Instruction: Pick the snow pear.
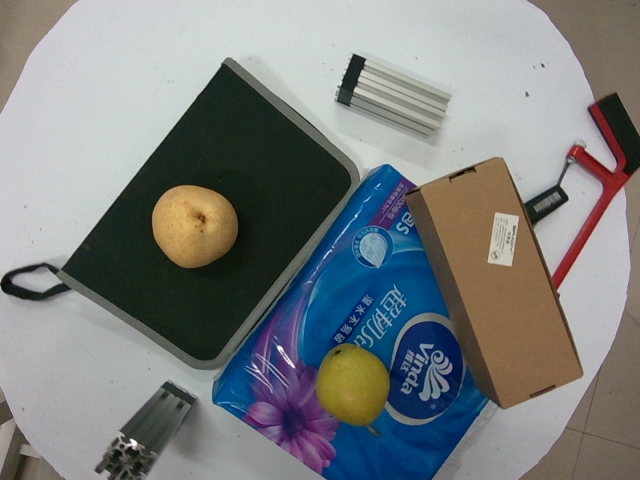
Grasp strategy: vertical